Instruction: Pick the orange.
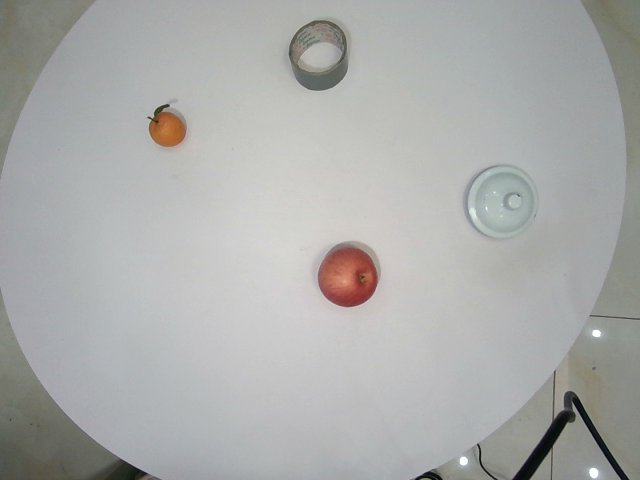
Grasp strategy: vertical